Question: What appears to be the issue?
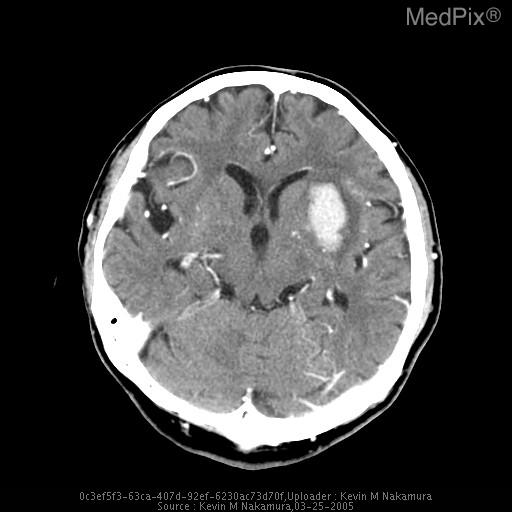
Answer: The findings suggest Hemorrhage of the putamen with local edema and mass effect.. Axial CT performed with intravenous contrast demonstrates focal high density in the region of the left basal ganglia. There is surrounding low density in the adjacent white matter, and evidence of mass-effect, with partial effacement of the left lateral ventricle.. The patient might have a history of 36 year old male with long standing history of poorly controlled hypertension.  Patient reported to medical attention with right upper and lower extremity weakness and expressive aphasia..